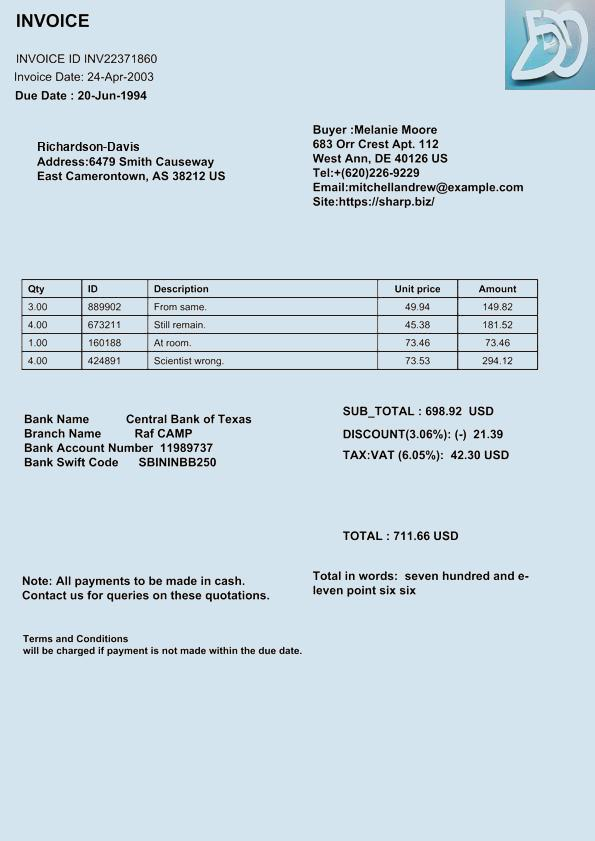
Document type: Invoice